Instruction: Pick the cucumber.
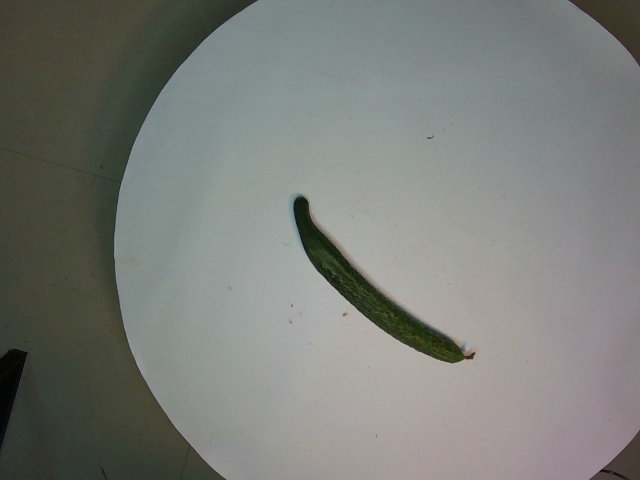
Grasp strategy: vertical